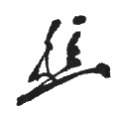
Signature of: hiranuma kiichirō